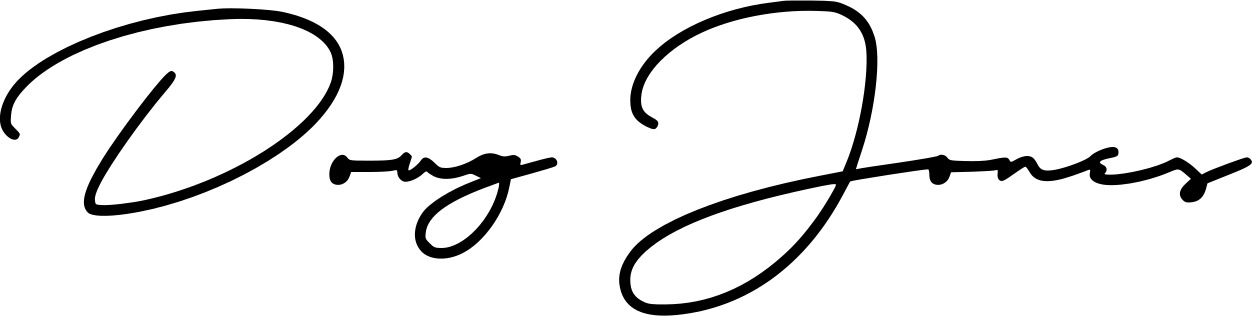
Signature of: doug jones